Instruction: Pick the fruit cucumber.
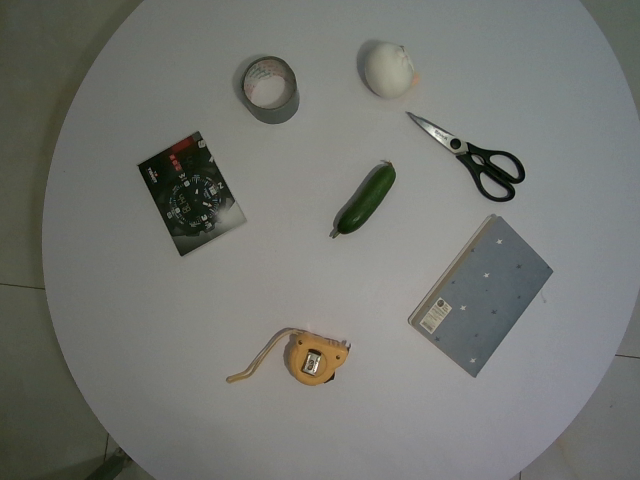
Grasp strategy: vertical